Question: What might the diagnosis be?
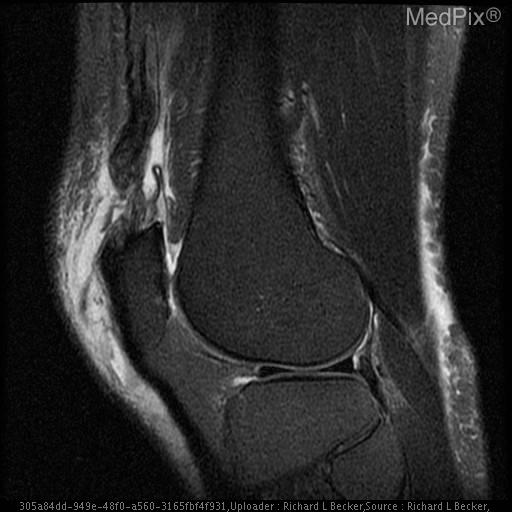
Answer: The possible diagnosis includes Quadriceps tendon rupture.